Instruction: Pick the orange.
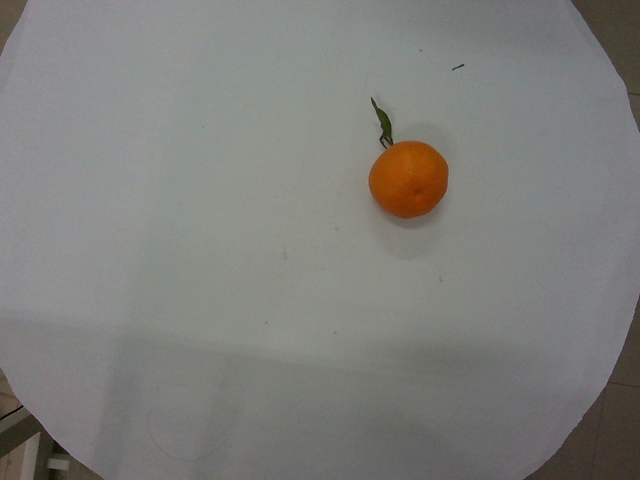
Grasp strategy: vertical